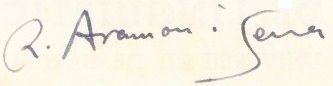
Signature of: ramon aramon i serra